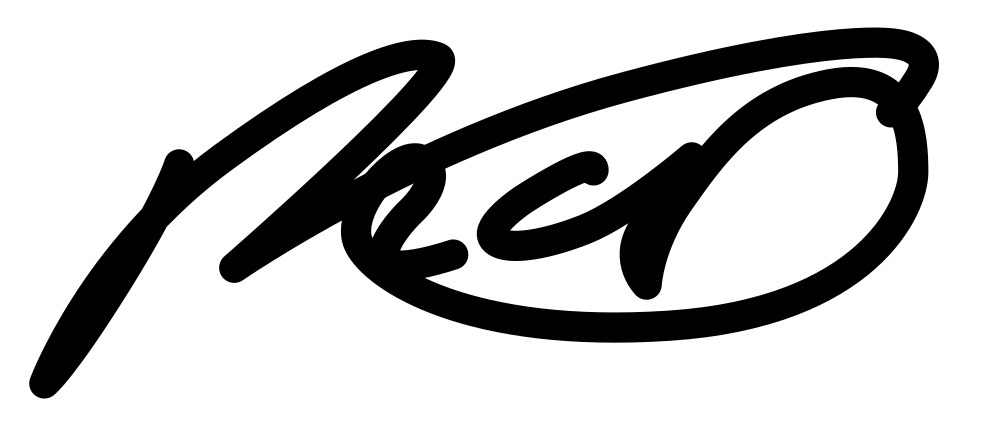
Signature of: ron desantis